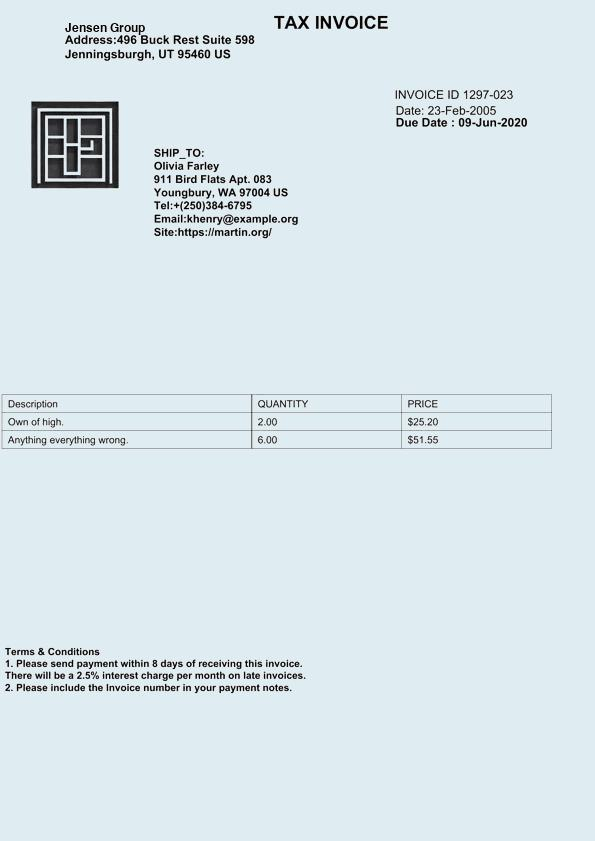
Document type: Invoice